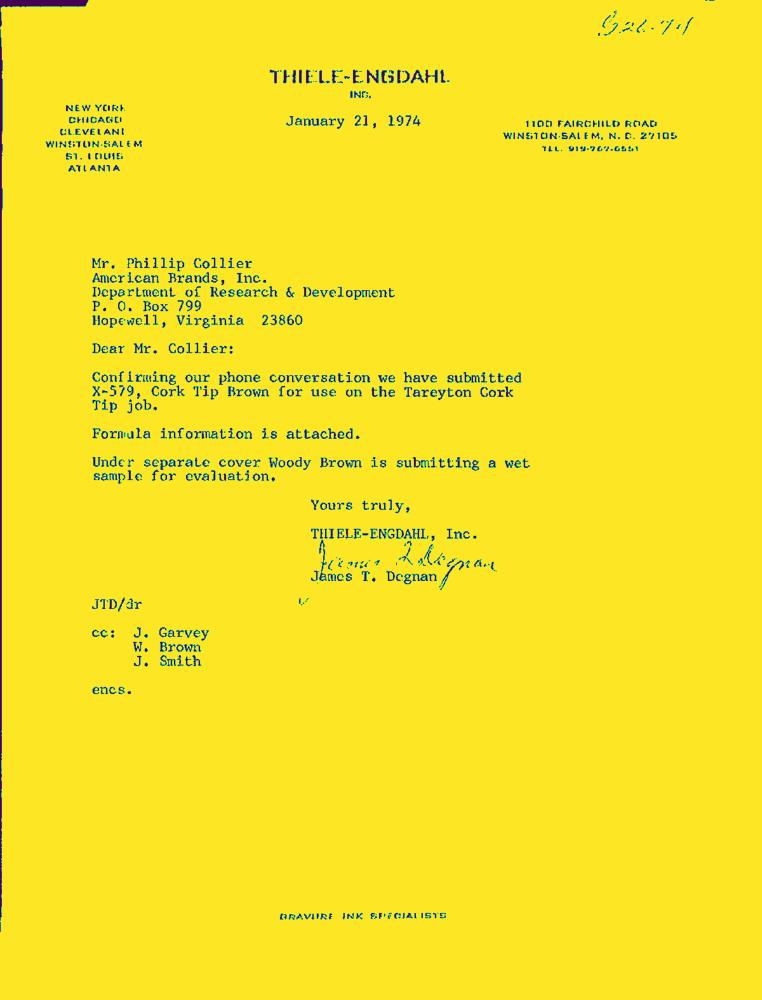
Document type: Letter-Doc